Question: What is the name of the tenant mentioned in the document?
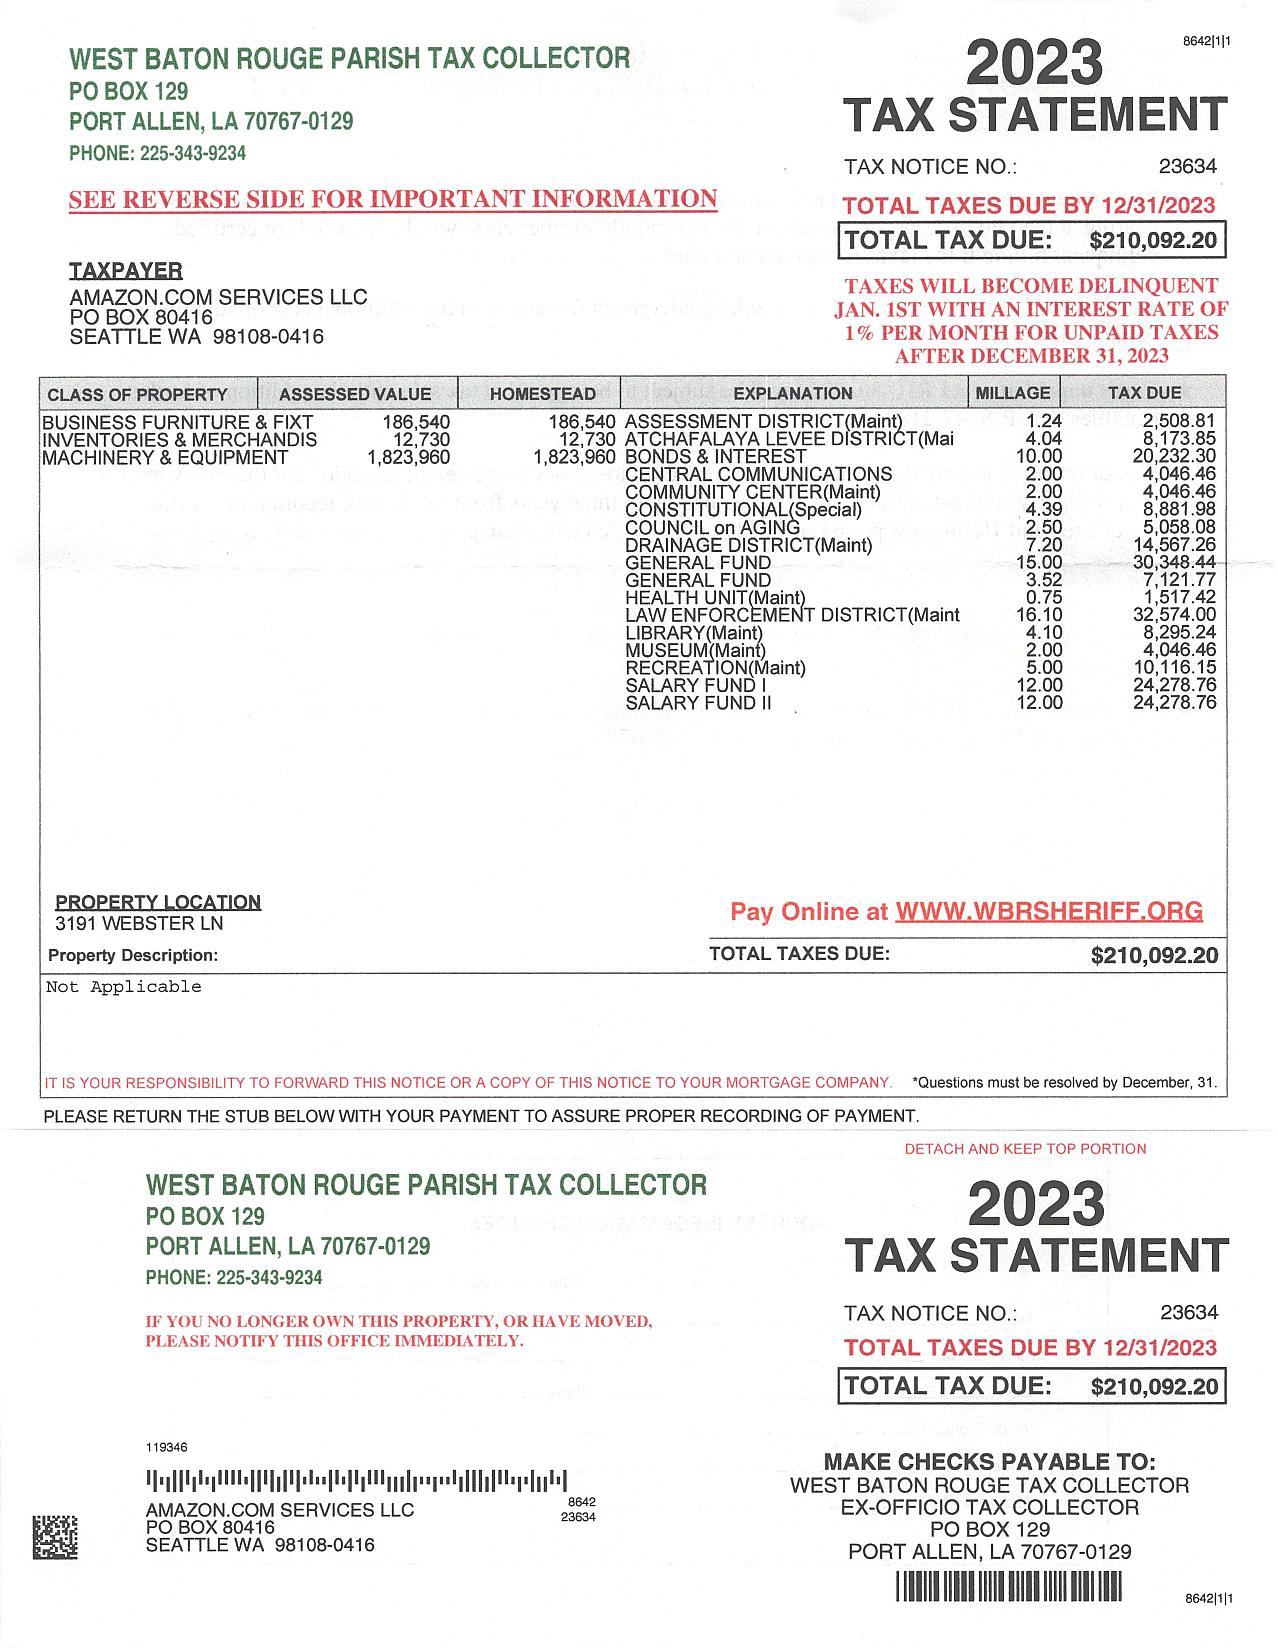
Answer: "AMAZON.COM SERVICES LLC"